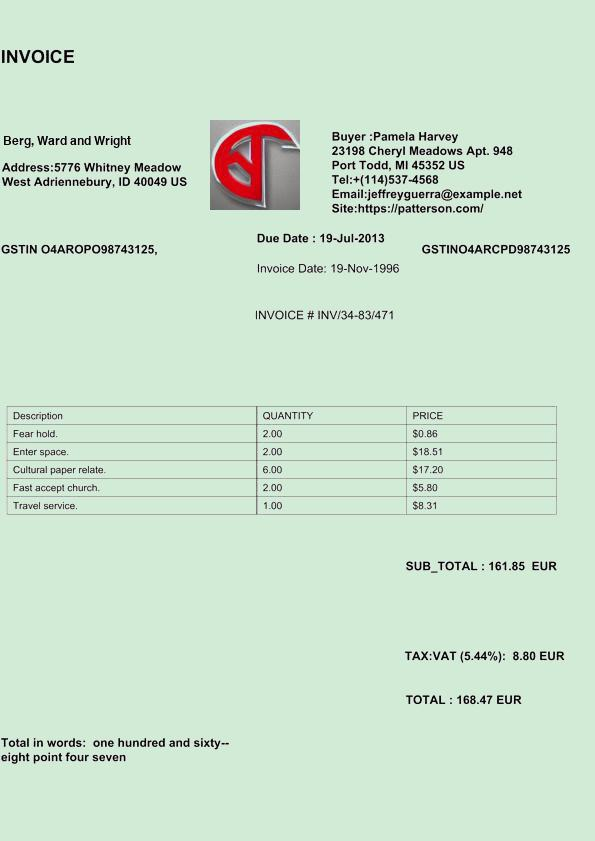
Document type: Invoice